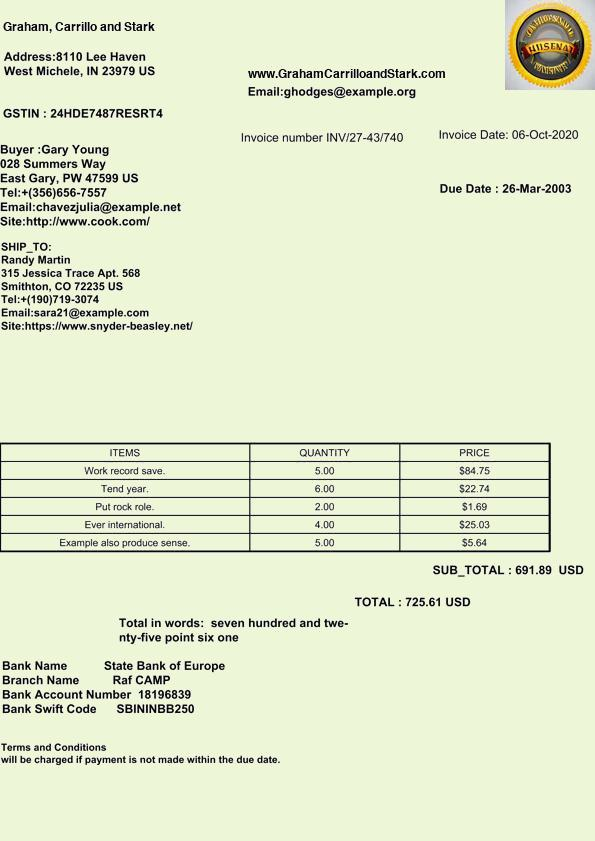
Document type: Invoice